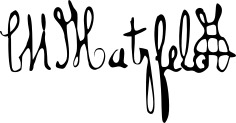
Signature of: max von hatzfeldt